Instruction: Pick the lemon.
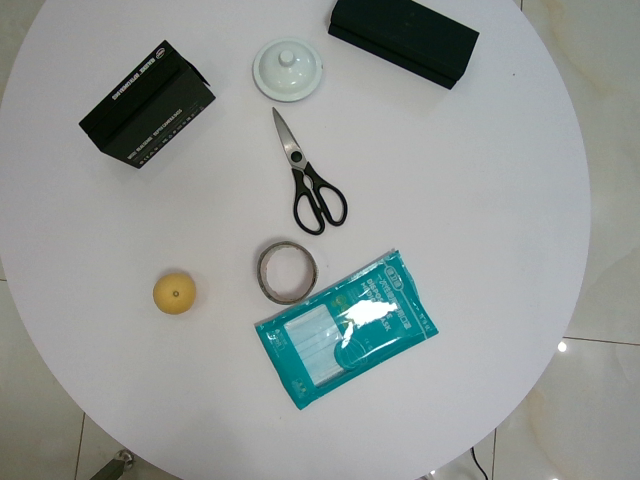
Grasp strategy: vertical